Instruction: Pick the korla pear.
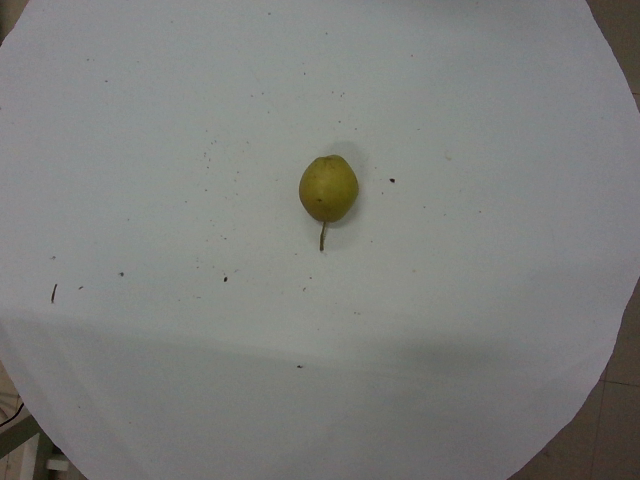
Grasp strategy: vertical